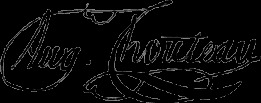
Signature of: auguste chouteau